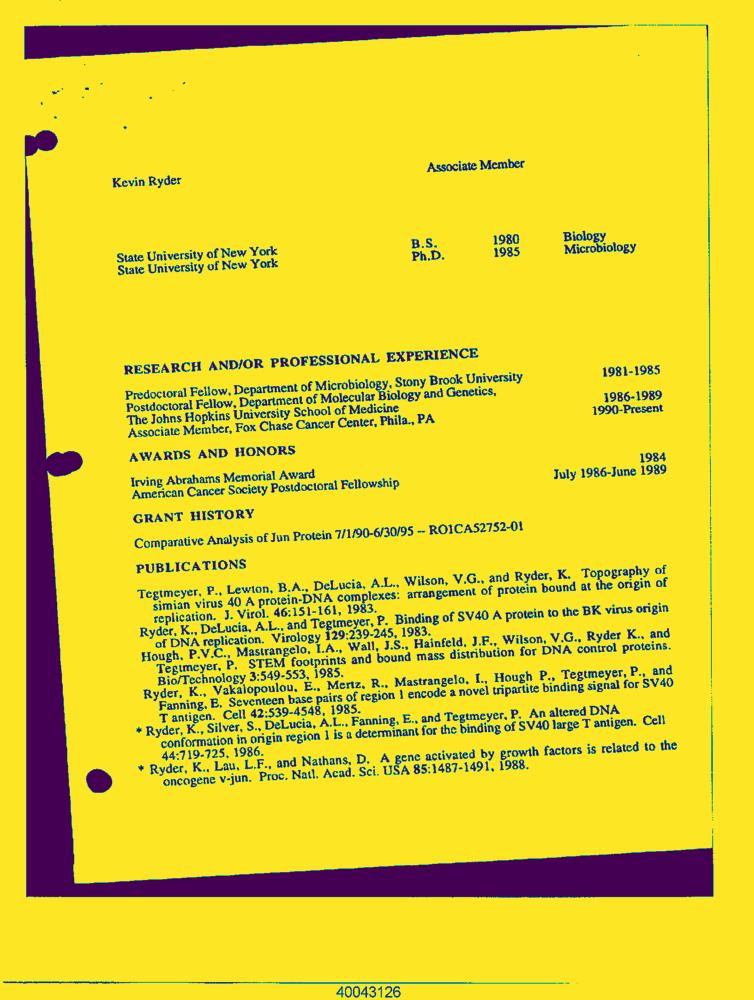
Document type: Resume-Doc